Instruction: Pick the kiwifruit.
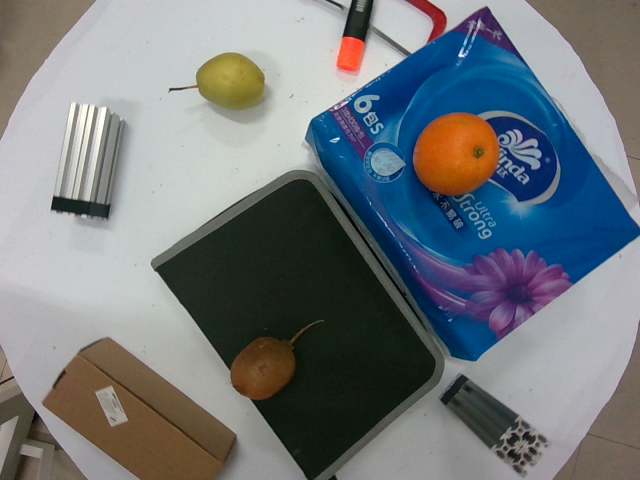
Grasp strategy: vertical